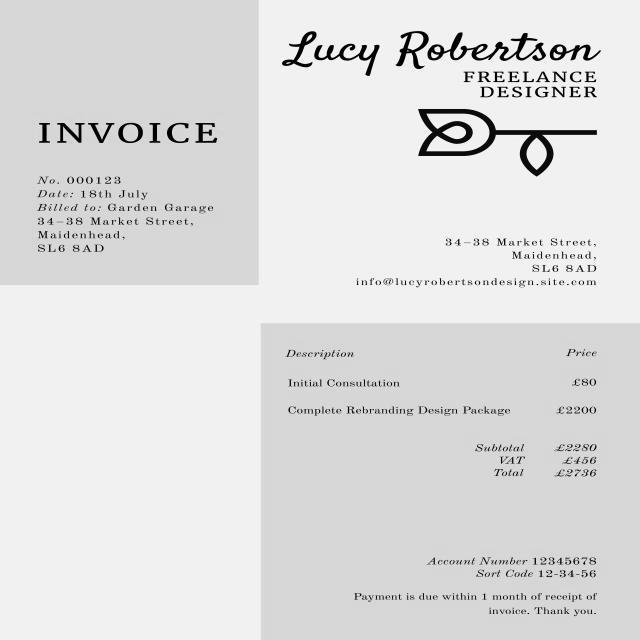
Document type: Invoice